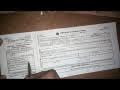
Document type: Invoice